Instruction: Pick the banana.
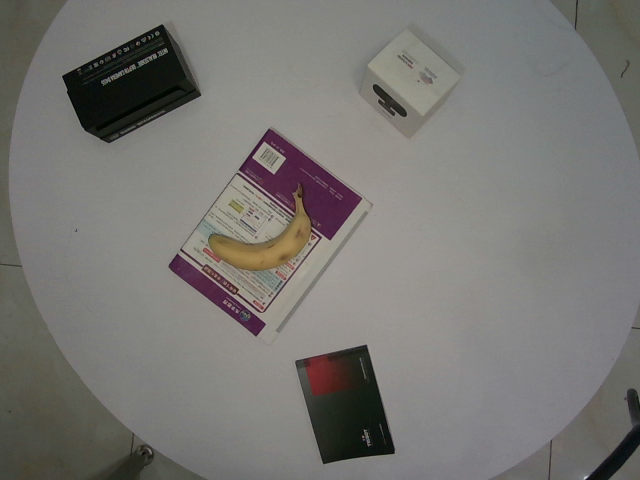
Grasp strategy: vertical